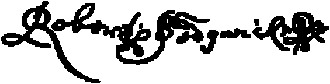
Signature of: robert sedgwick